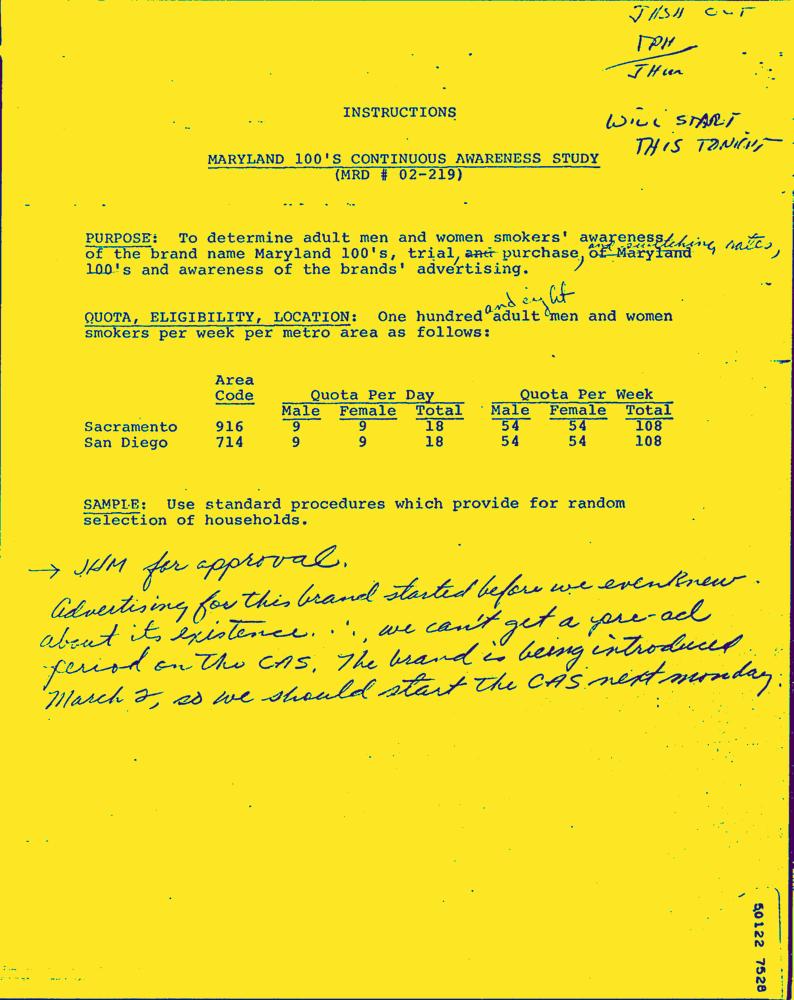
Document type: Hand-Written